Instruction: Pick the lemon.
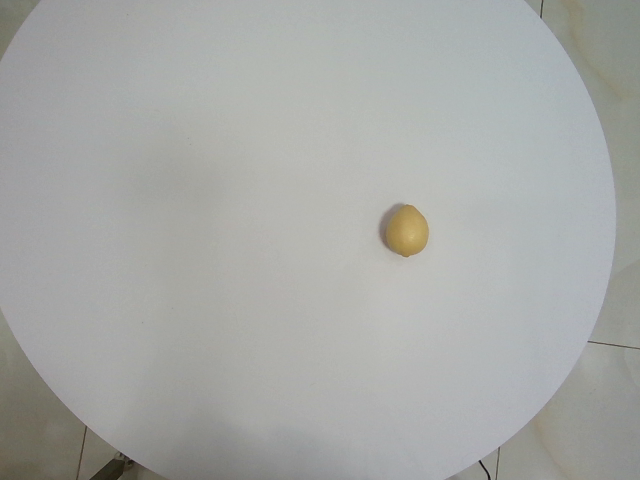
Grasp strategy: vertical